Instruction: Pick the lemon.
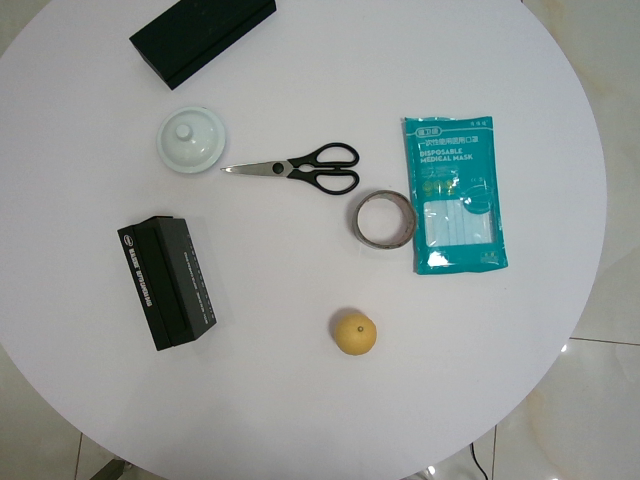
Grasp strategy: vertical